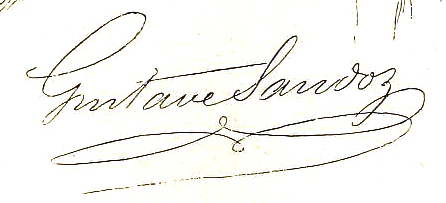
Signature of: gustave sandoz